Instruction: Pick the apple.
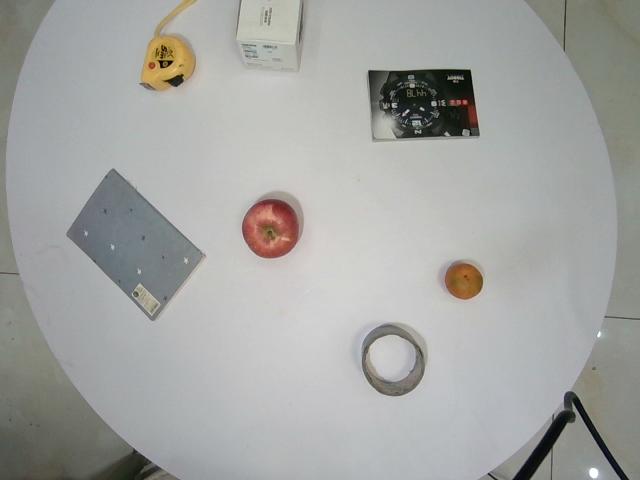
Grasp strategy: vertical